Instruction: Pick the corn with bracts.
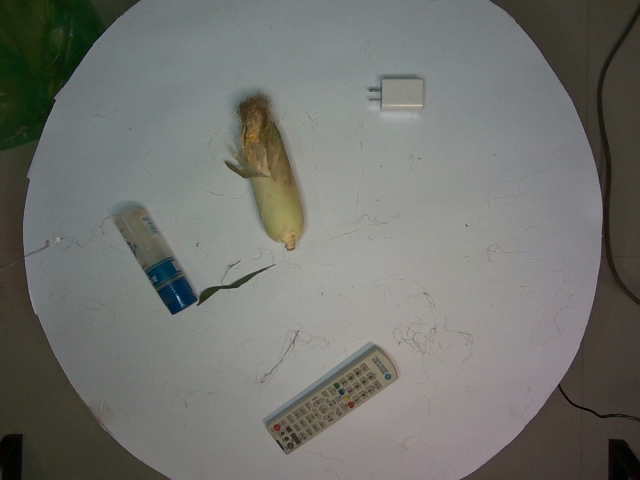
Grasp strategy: vertical